Question: Describe the condition in detail:
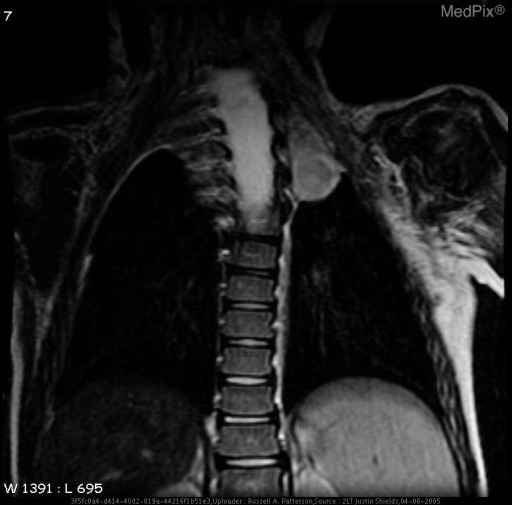
Answer: The disease is discussed as: Diagnosis of Neurofibromatosis Type 1
(Two Required for Dx)

    * Six or more caf? au lait macules over 5 mm in greatest diameter in prepubertal individuals and over 15 mm in greatest diameter in postpubertal individuals
    * Two or more neurofibromas of any type or one plexiform neurofibroma
    * Freckling in the axillary or inguinal regions
    * Optic glioma
    * Two or more Lisch nodules (iris harmartomas)
    * A distinctive osseous lesion such as sphenoid dysplasia or thinning of long bone cortex with or without pseudoarthrosis
    * A first-degree relative (parent, sibling, or offspring) with NF1 by the above criteria

Diagnosis of Neurofibromatosis Type 2
(Either #1 or #2)
   1. Bilateral masses of the eighth cranial nerve seen with appropriate imaging techniques (e.g., CT or MRI)
   2. A first-degree with NF2 and either A or B:
         A. Unilaterial mass of the eighth cranial nerve, or
         B. Two of the following:
                * Neurofibroma
                * Meningioma
                * Glioma
                * Schwannoma
                * Juvenile posterior subcapsular lenticular opacity
=====================
http://www.ncbi.nlm.nih.gov/entrez/query.fcgi?cmd=Search&db=pubmed&term=neurofibromatosis+diagnosis+criteria&tool=fuzzy
http://odp.od.nih.gov/consensus/cons/064/064_statement.htm
http://www.ncbi.nlm.nih.gov/entrez/query.fcgi?cmd=retrieve&db=pubmed&list_uids=12473765&dopt=Abstract
http://neurosurgery.mgh.harvard.edu/NFclinic/NFlinks.htm